Question: In what way does the history help explain the case?
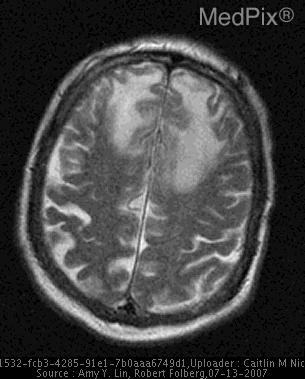
Answer: The patient's history of 62 y.o. man c/o progressive visual problem in his left eye is key in understanding the case.